Question: What is the main concern?
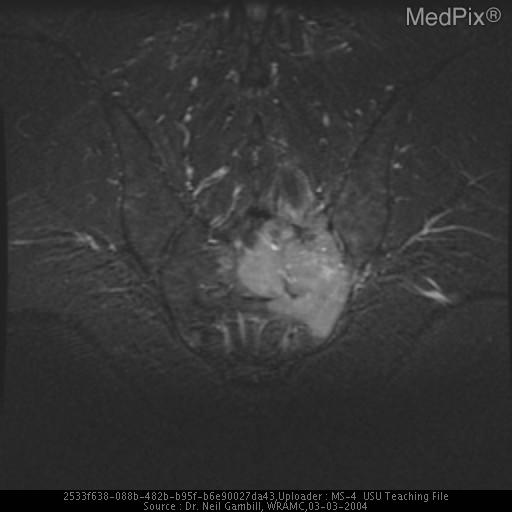
Answer: The findings suggest 1) Plain films- normal SI joints, ill defined lucent area over lower left sacrum, two sacral neural foramina on left widened with erosions of borders
2) CT- mass left side of sacrum, left side of S1 encroaching on left side neural foramen, normal vertebral bodies
3) MRI- infiltrating lesion with high T2 signal intensity within body of sacrum infiltrating into the epidural space. MRI- infiltrating lesion with high T2 signal intensity within body of sacrum infiltrating into the epidural space. The patient might have a history of 45 y/o white male initially presented with five week hx of left buttock burning pain and numbness extending into lower thigh.  Initially treated with NSAIDS and physical therapy, symptoms continued to worsen.  Presented to WRAMC with numbness and tingling extending into left testicle and penis.  Patient denies bowel or bladder incontinence, weight loss, or other constitutional symptoms.  Denies any numbness, pain, or abnormal sensations on right side.
PMHx: HTN, hyperlipidemia
PSHx: remote tonsillectomy/ bilateral herniorrhaphy
MEDS: Ramipril 5 mg PO qd, HCTZ 12.5 mg PO qd, Amitryptyline 25 mg PO qd, Zocor 10 mg PO qd.